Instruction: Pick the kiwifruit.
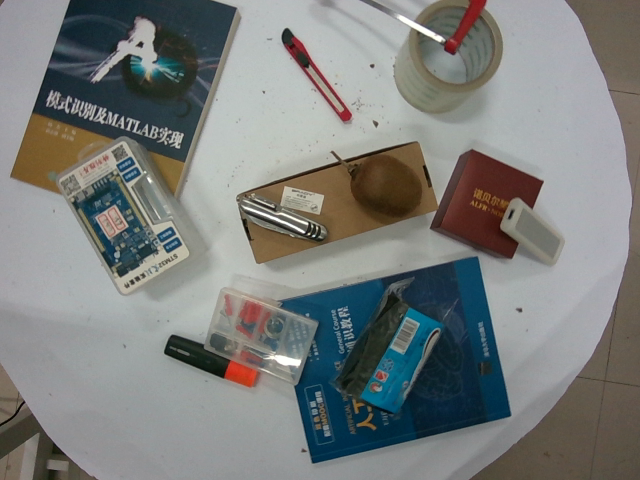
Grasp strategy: vertical